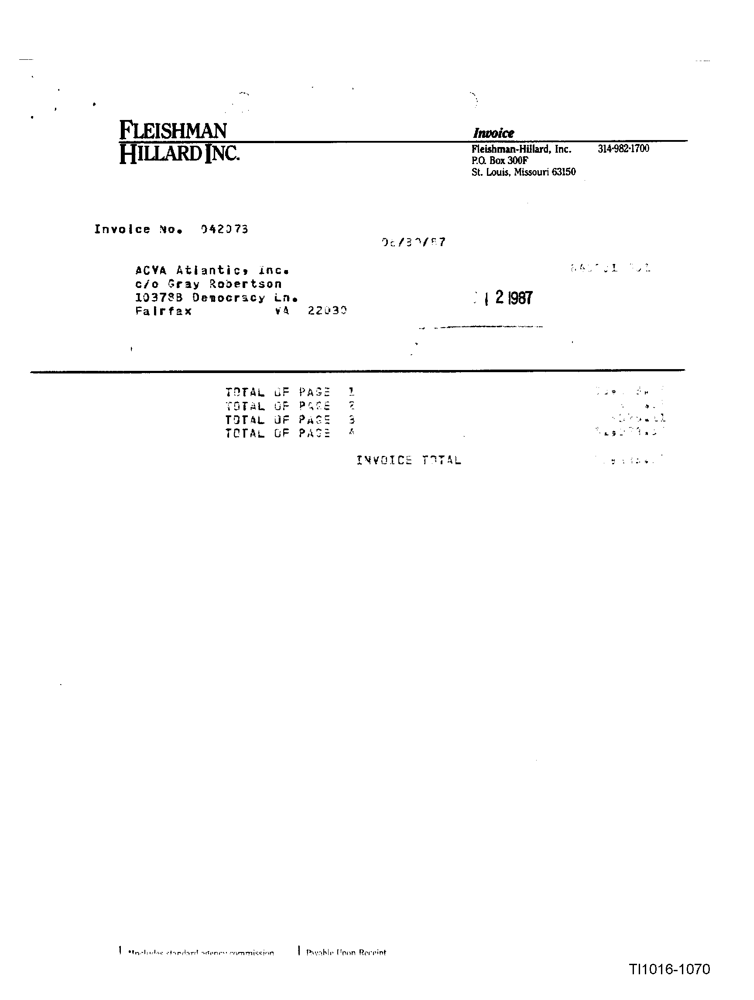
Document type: Invoice